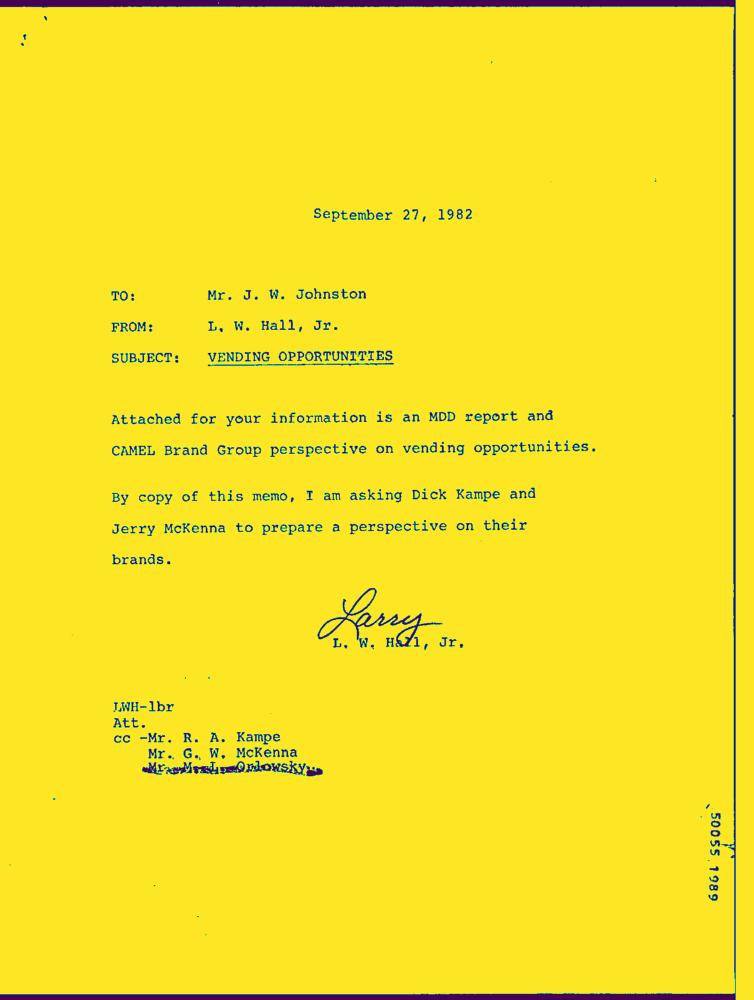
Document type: Letter-Doc